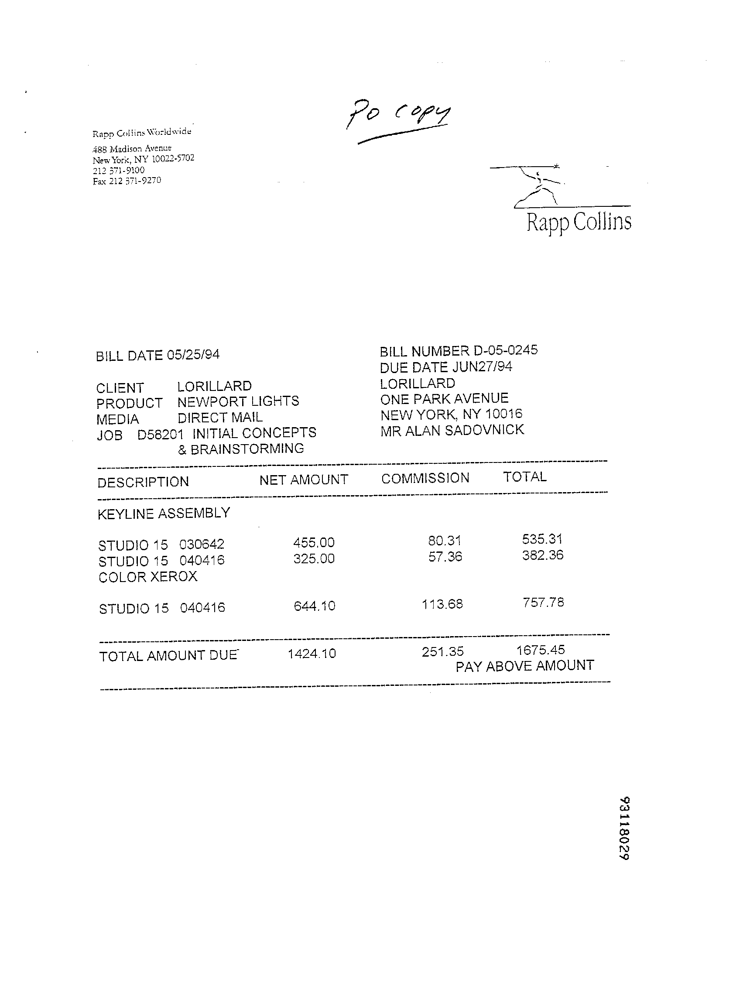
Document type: Invoice